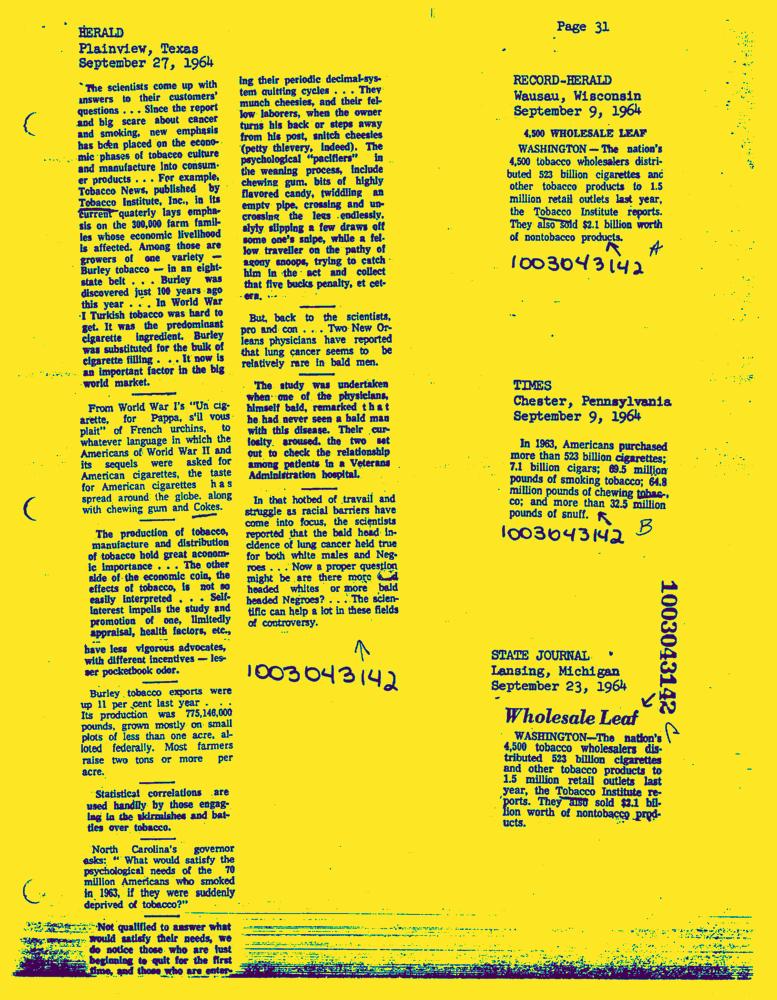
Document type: News-Article